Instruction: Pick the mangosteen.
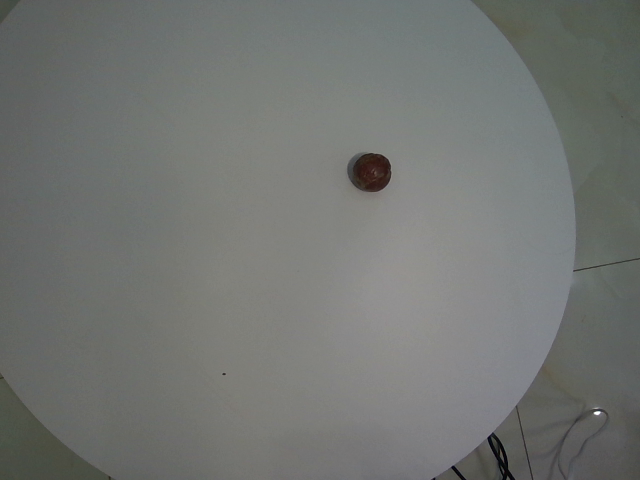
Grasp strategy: vertical